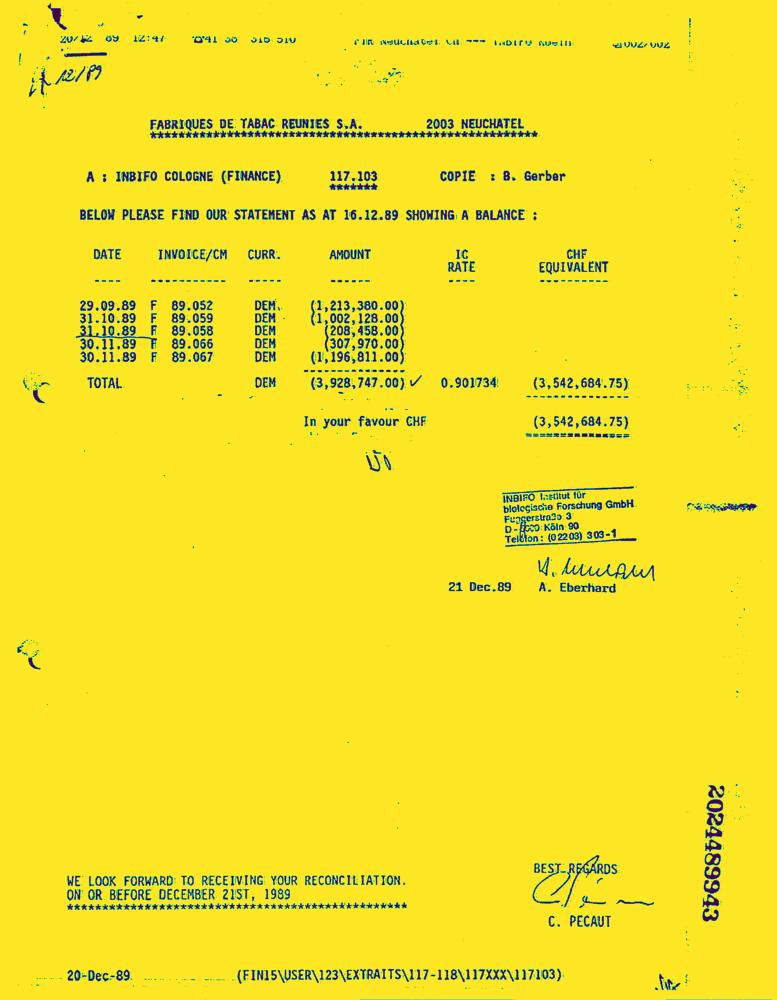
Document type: Invoice-Doc